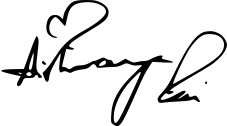
Signature of: aishwarya rai bachchan